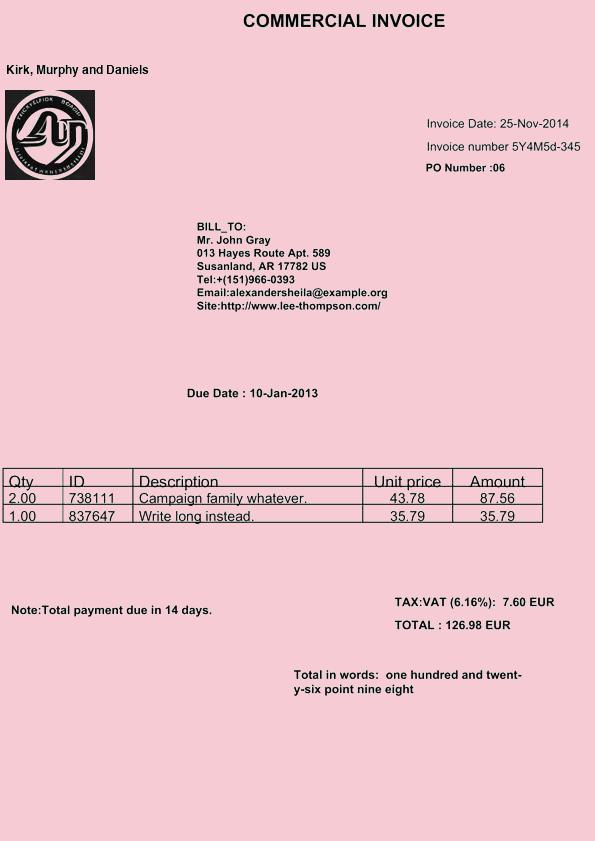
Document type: Invoice